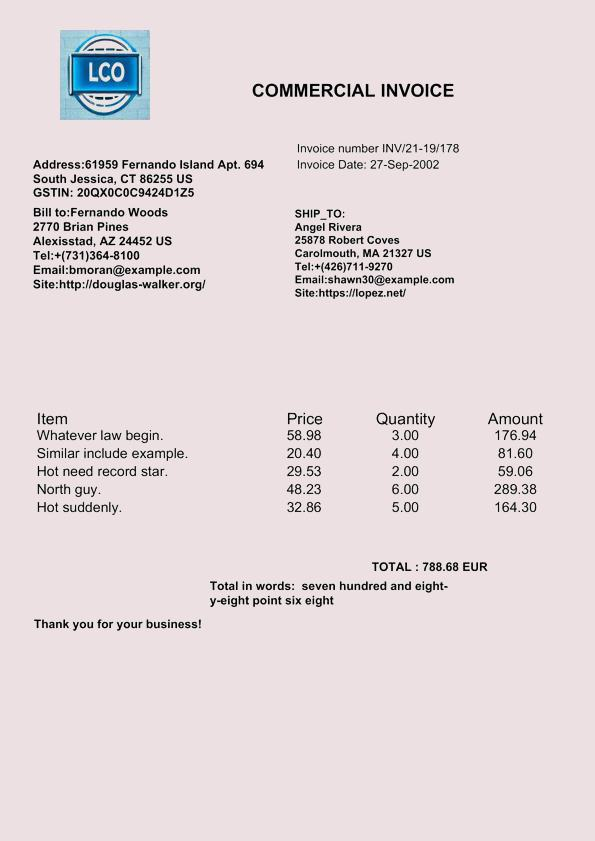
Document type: Invoice